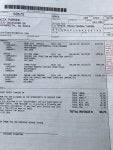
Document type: Invoice